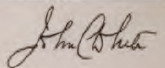
Signature of: john claude white